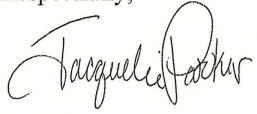
Signature of: jacqueline parker